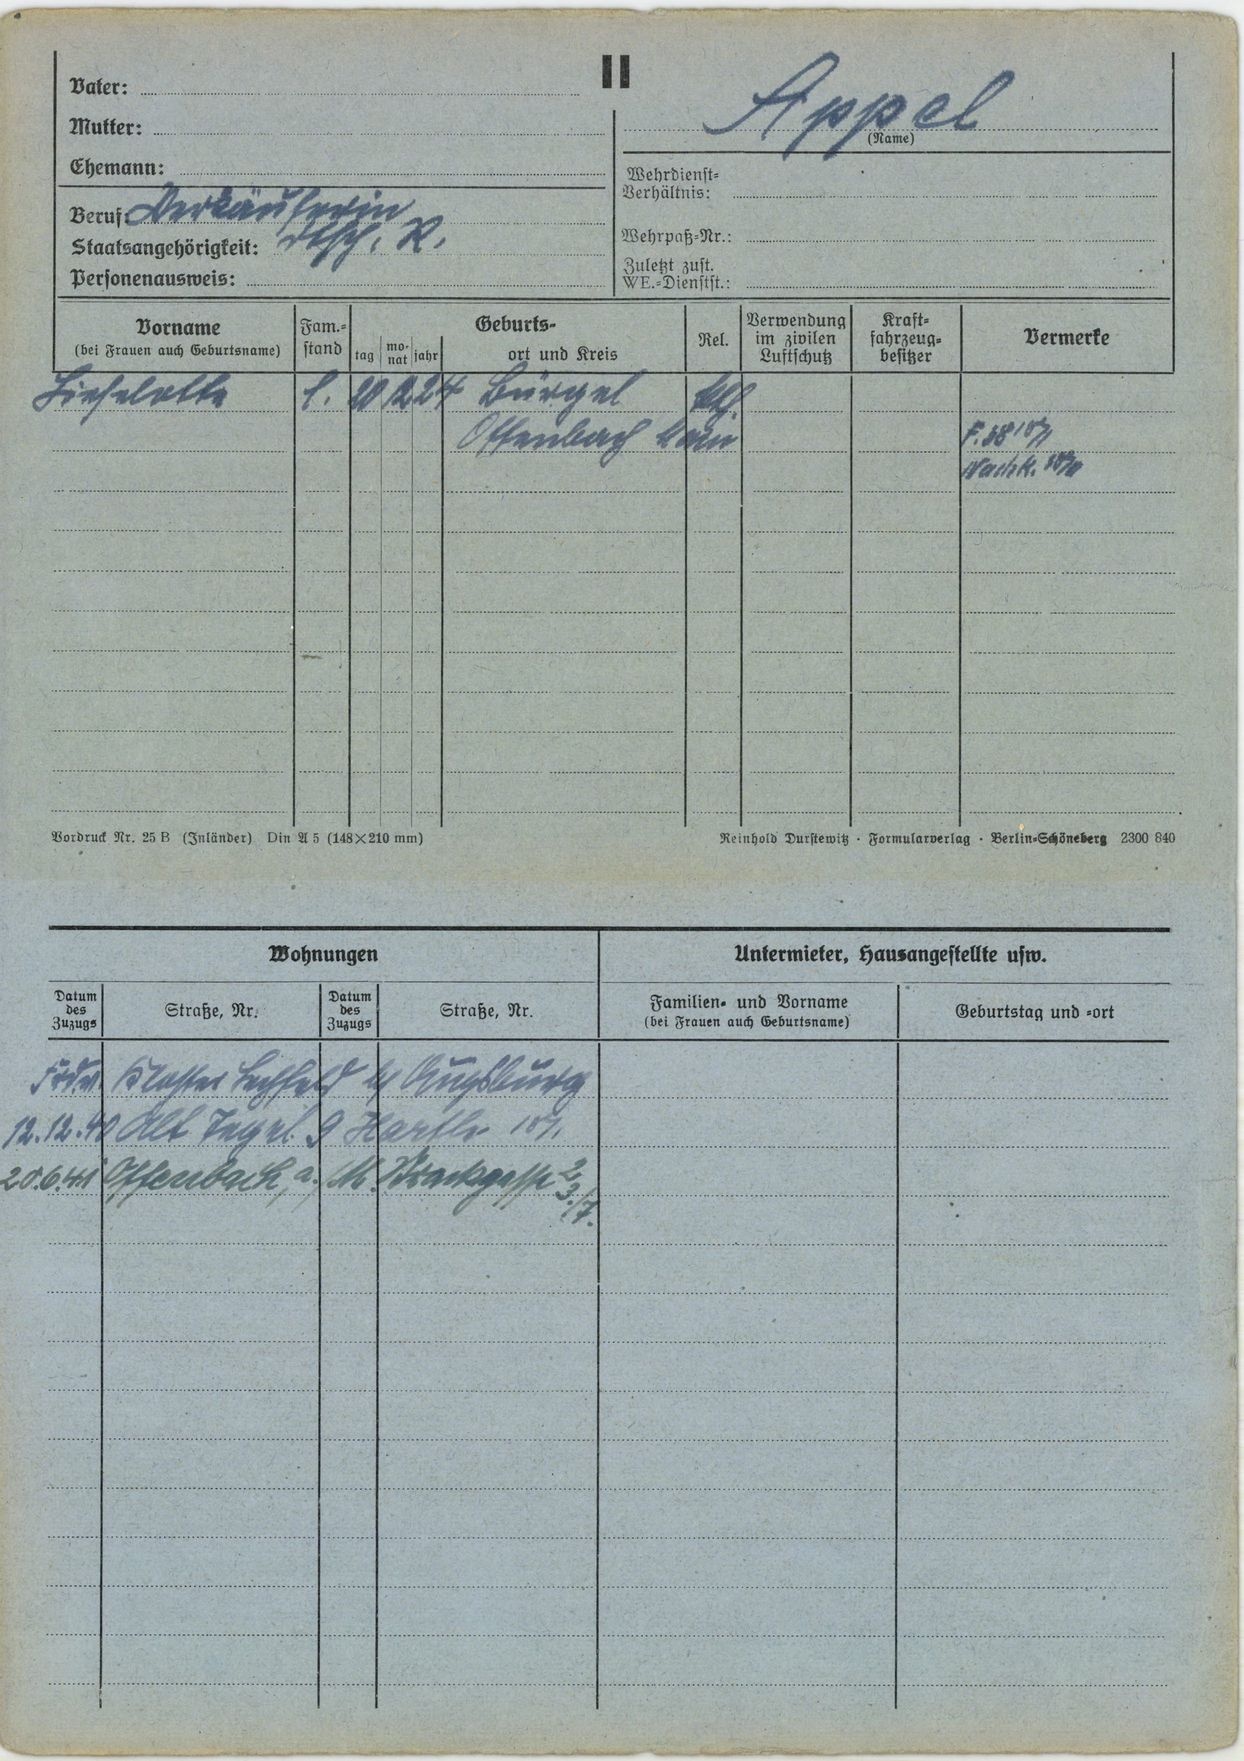
Appel